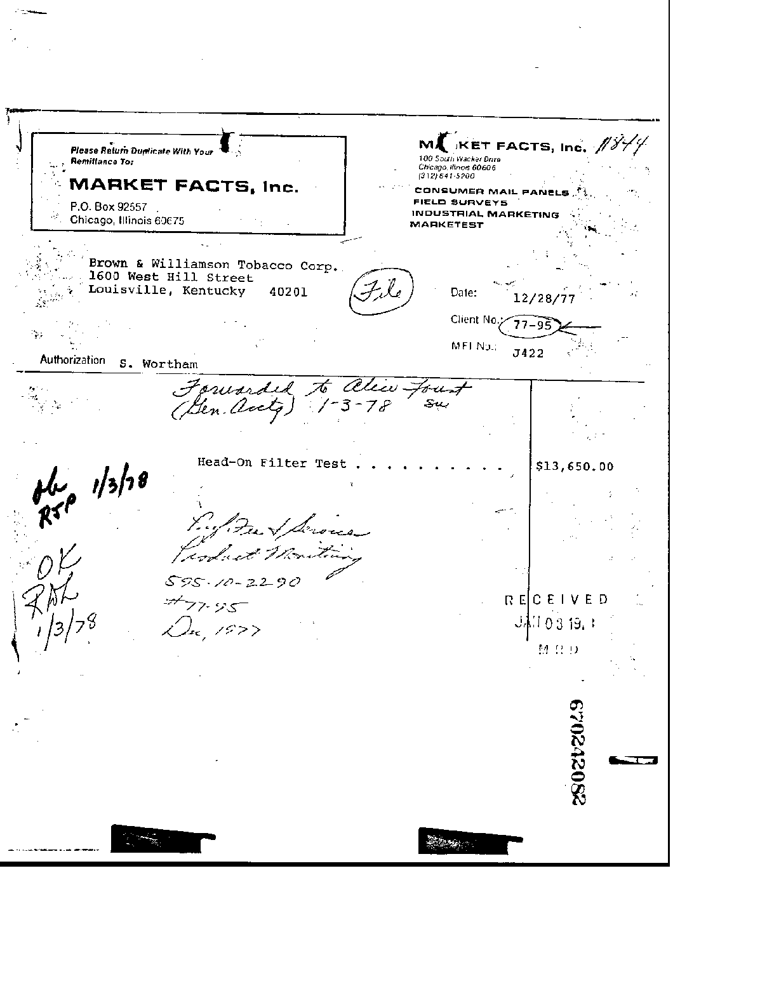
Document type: Invoice